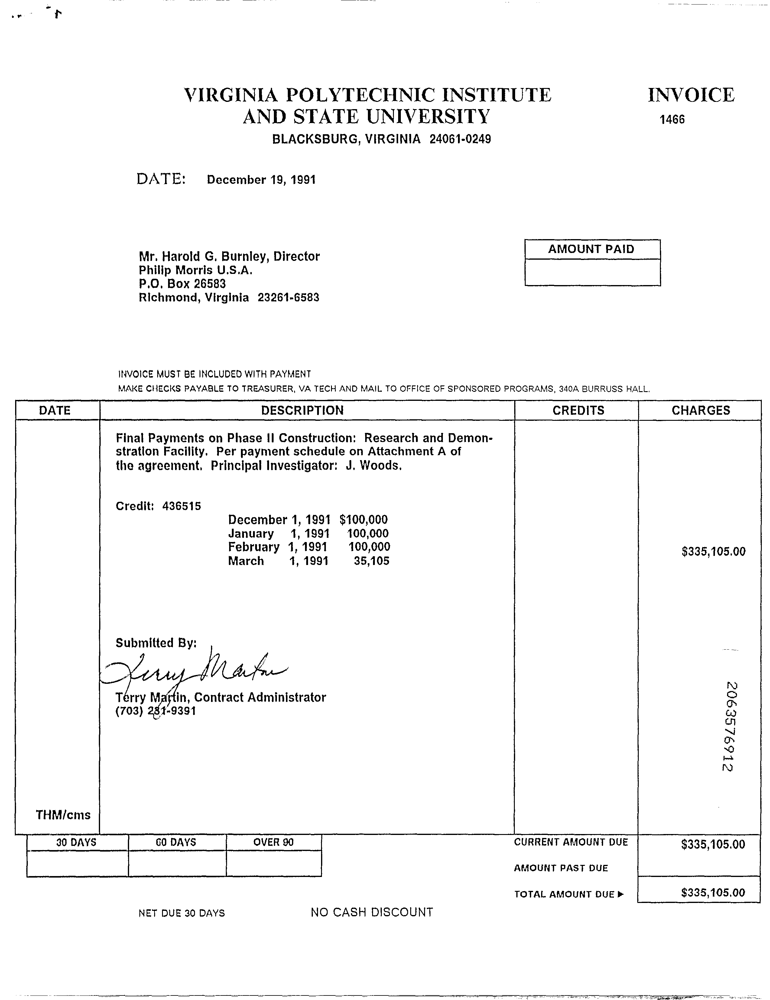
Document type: Invoice